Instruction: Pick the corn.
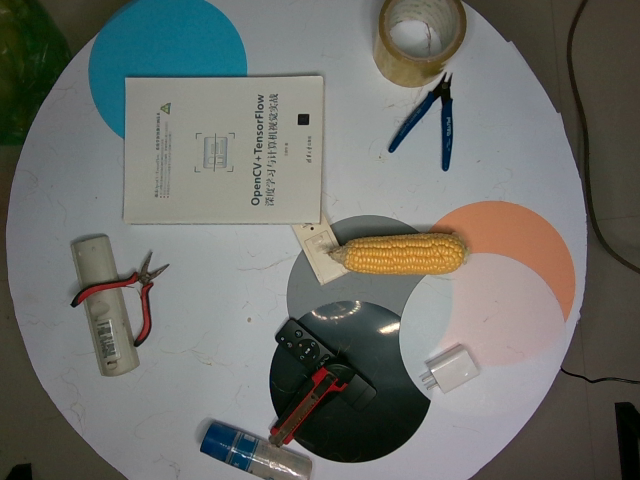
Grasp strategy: vertical